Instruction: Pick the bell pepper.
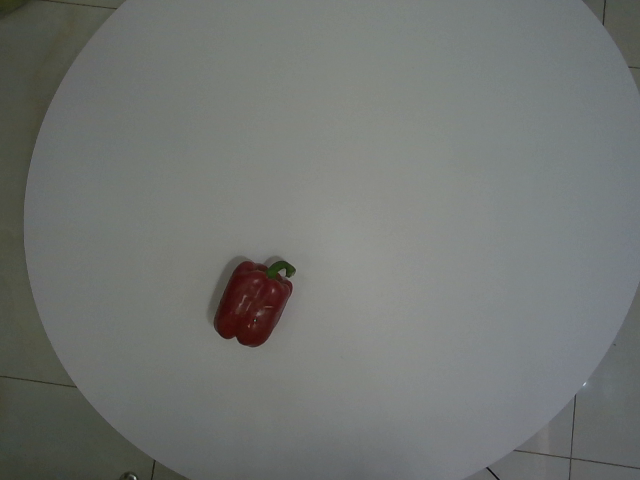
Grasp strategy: vertical